Question: How is the property described in the document?
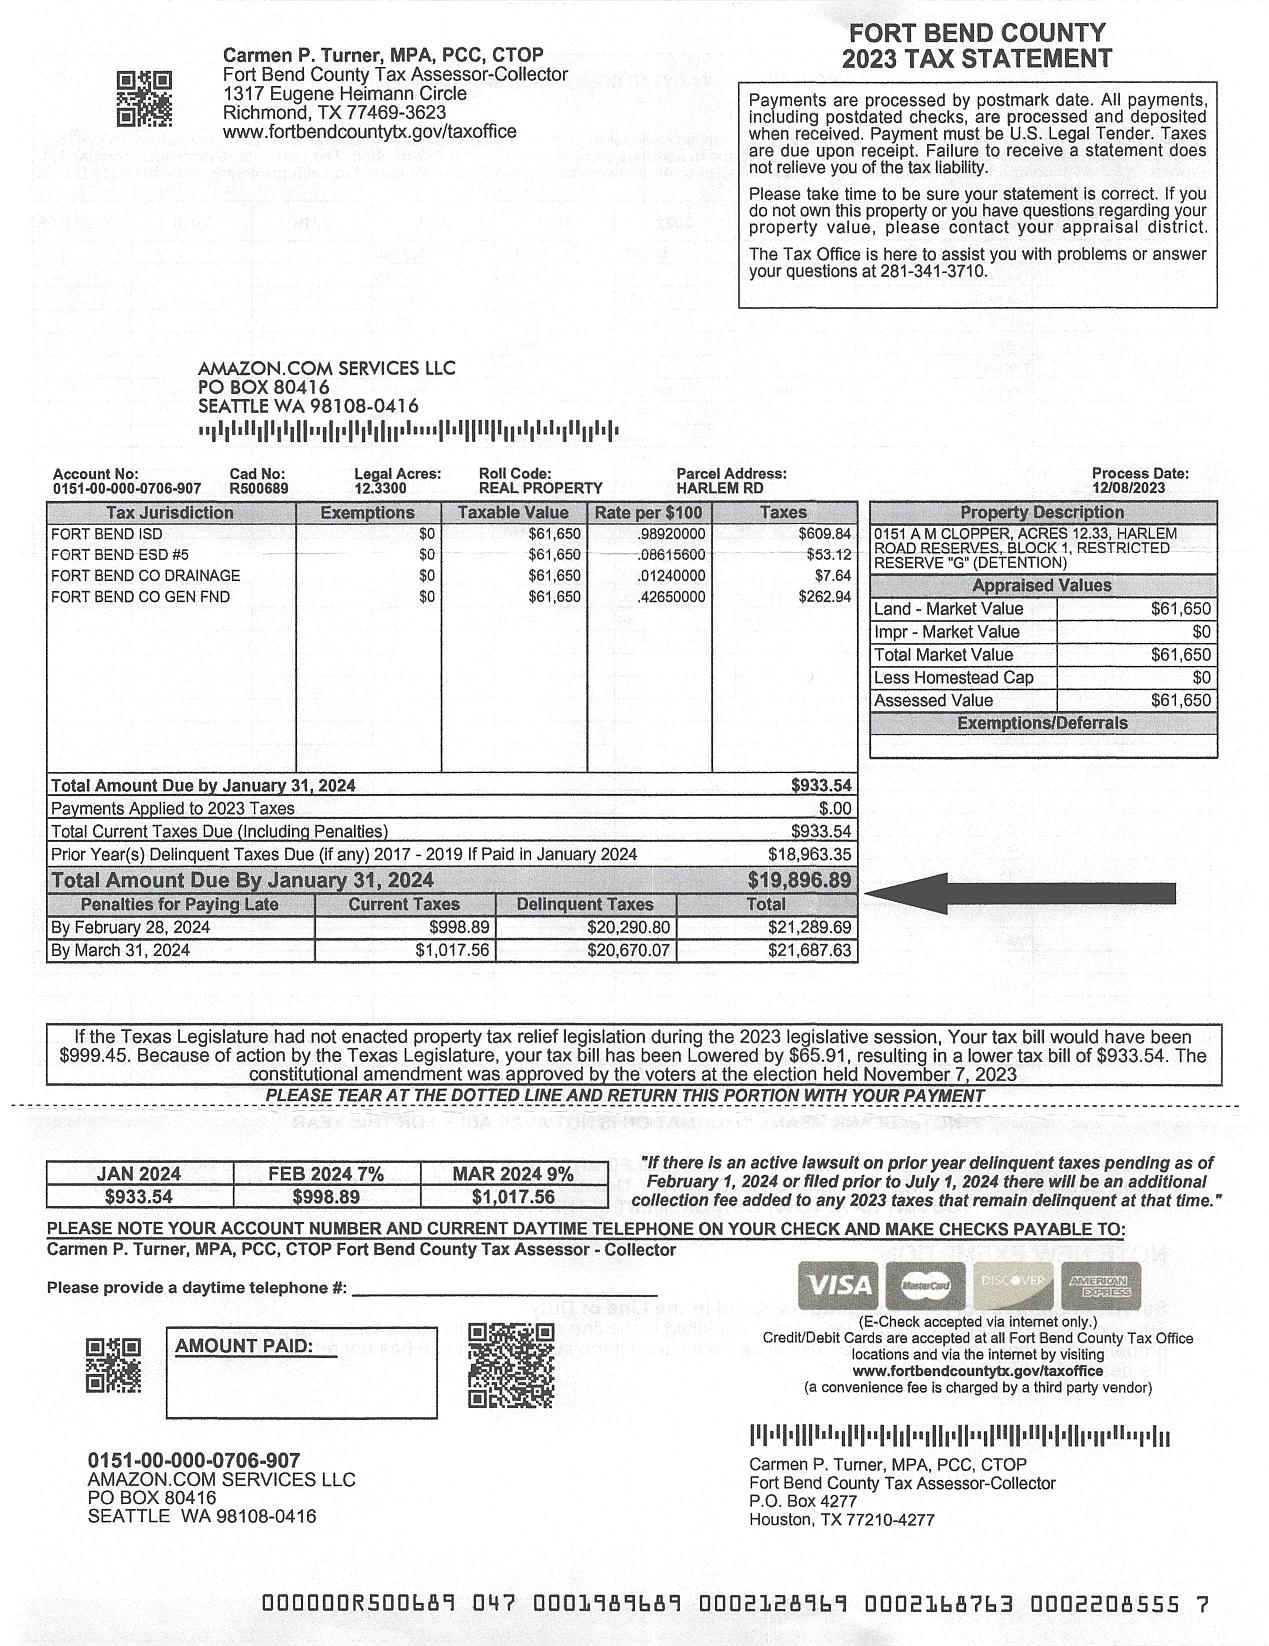
Answer: "0151 A M GISPER, ACRES 12.33, HARLEM ROAD RESERVE, BLOCK 1, RESTR'CTED RESERVE 'G' (DETENTION)"